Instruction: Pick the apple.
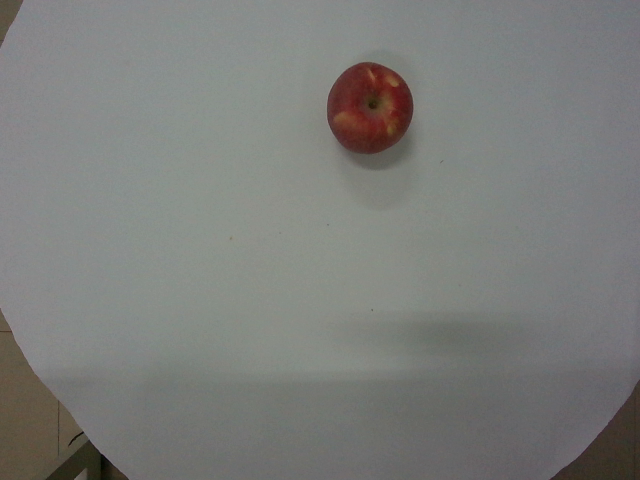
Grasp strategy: vertical